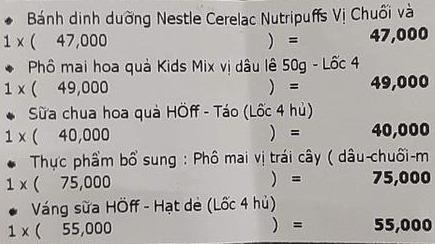
• Bánh dinh dưỡng Nestle Cerelac Nutripuffs Vị Chuối và
1 x ( 47,000 ) = 47,000
• Phô mai hoa quả Kids Mix vị dâu lê 50g - Lốc 4
1 x ( 49,000 ) = 49,000
• Sữa chua hoa quả HÖff - Táo (Lốc 4 hũ)
1 x ( 40,000 ) = 40,000
• Thực phẩm bổ sung : Phô mai vị trái cây ( dâu-chuối-m
1 x ( 75,000 ) = 75,000
• Váng sữa HÖff - Hạt dẻ (Lốc 4 hũ)
1 x ( 55,000 ) = 55,000